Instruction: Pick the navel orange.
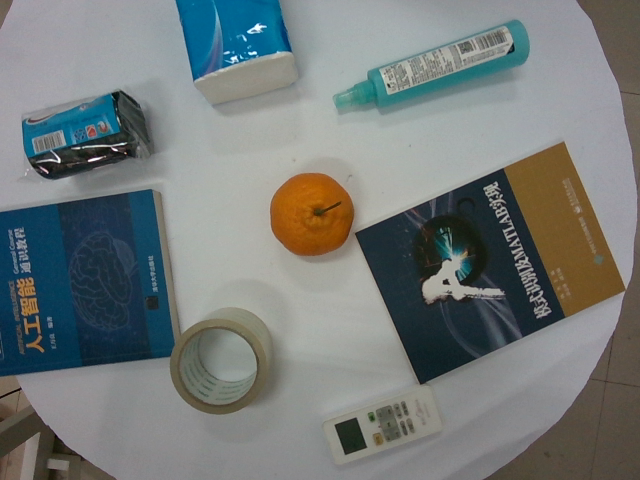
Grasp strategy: vertical